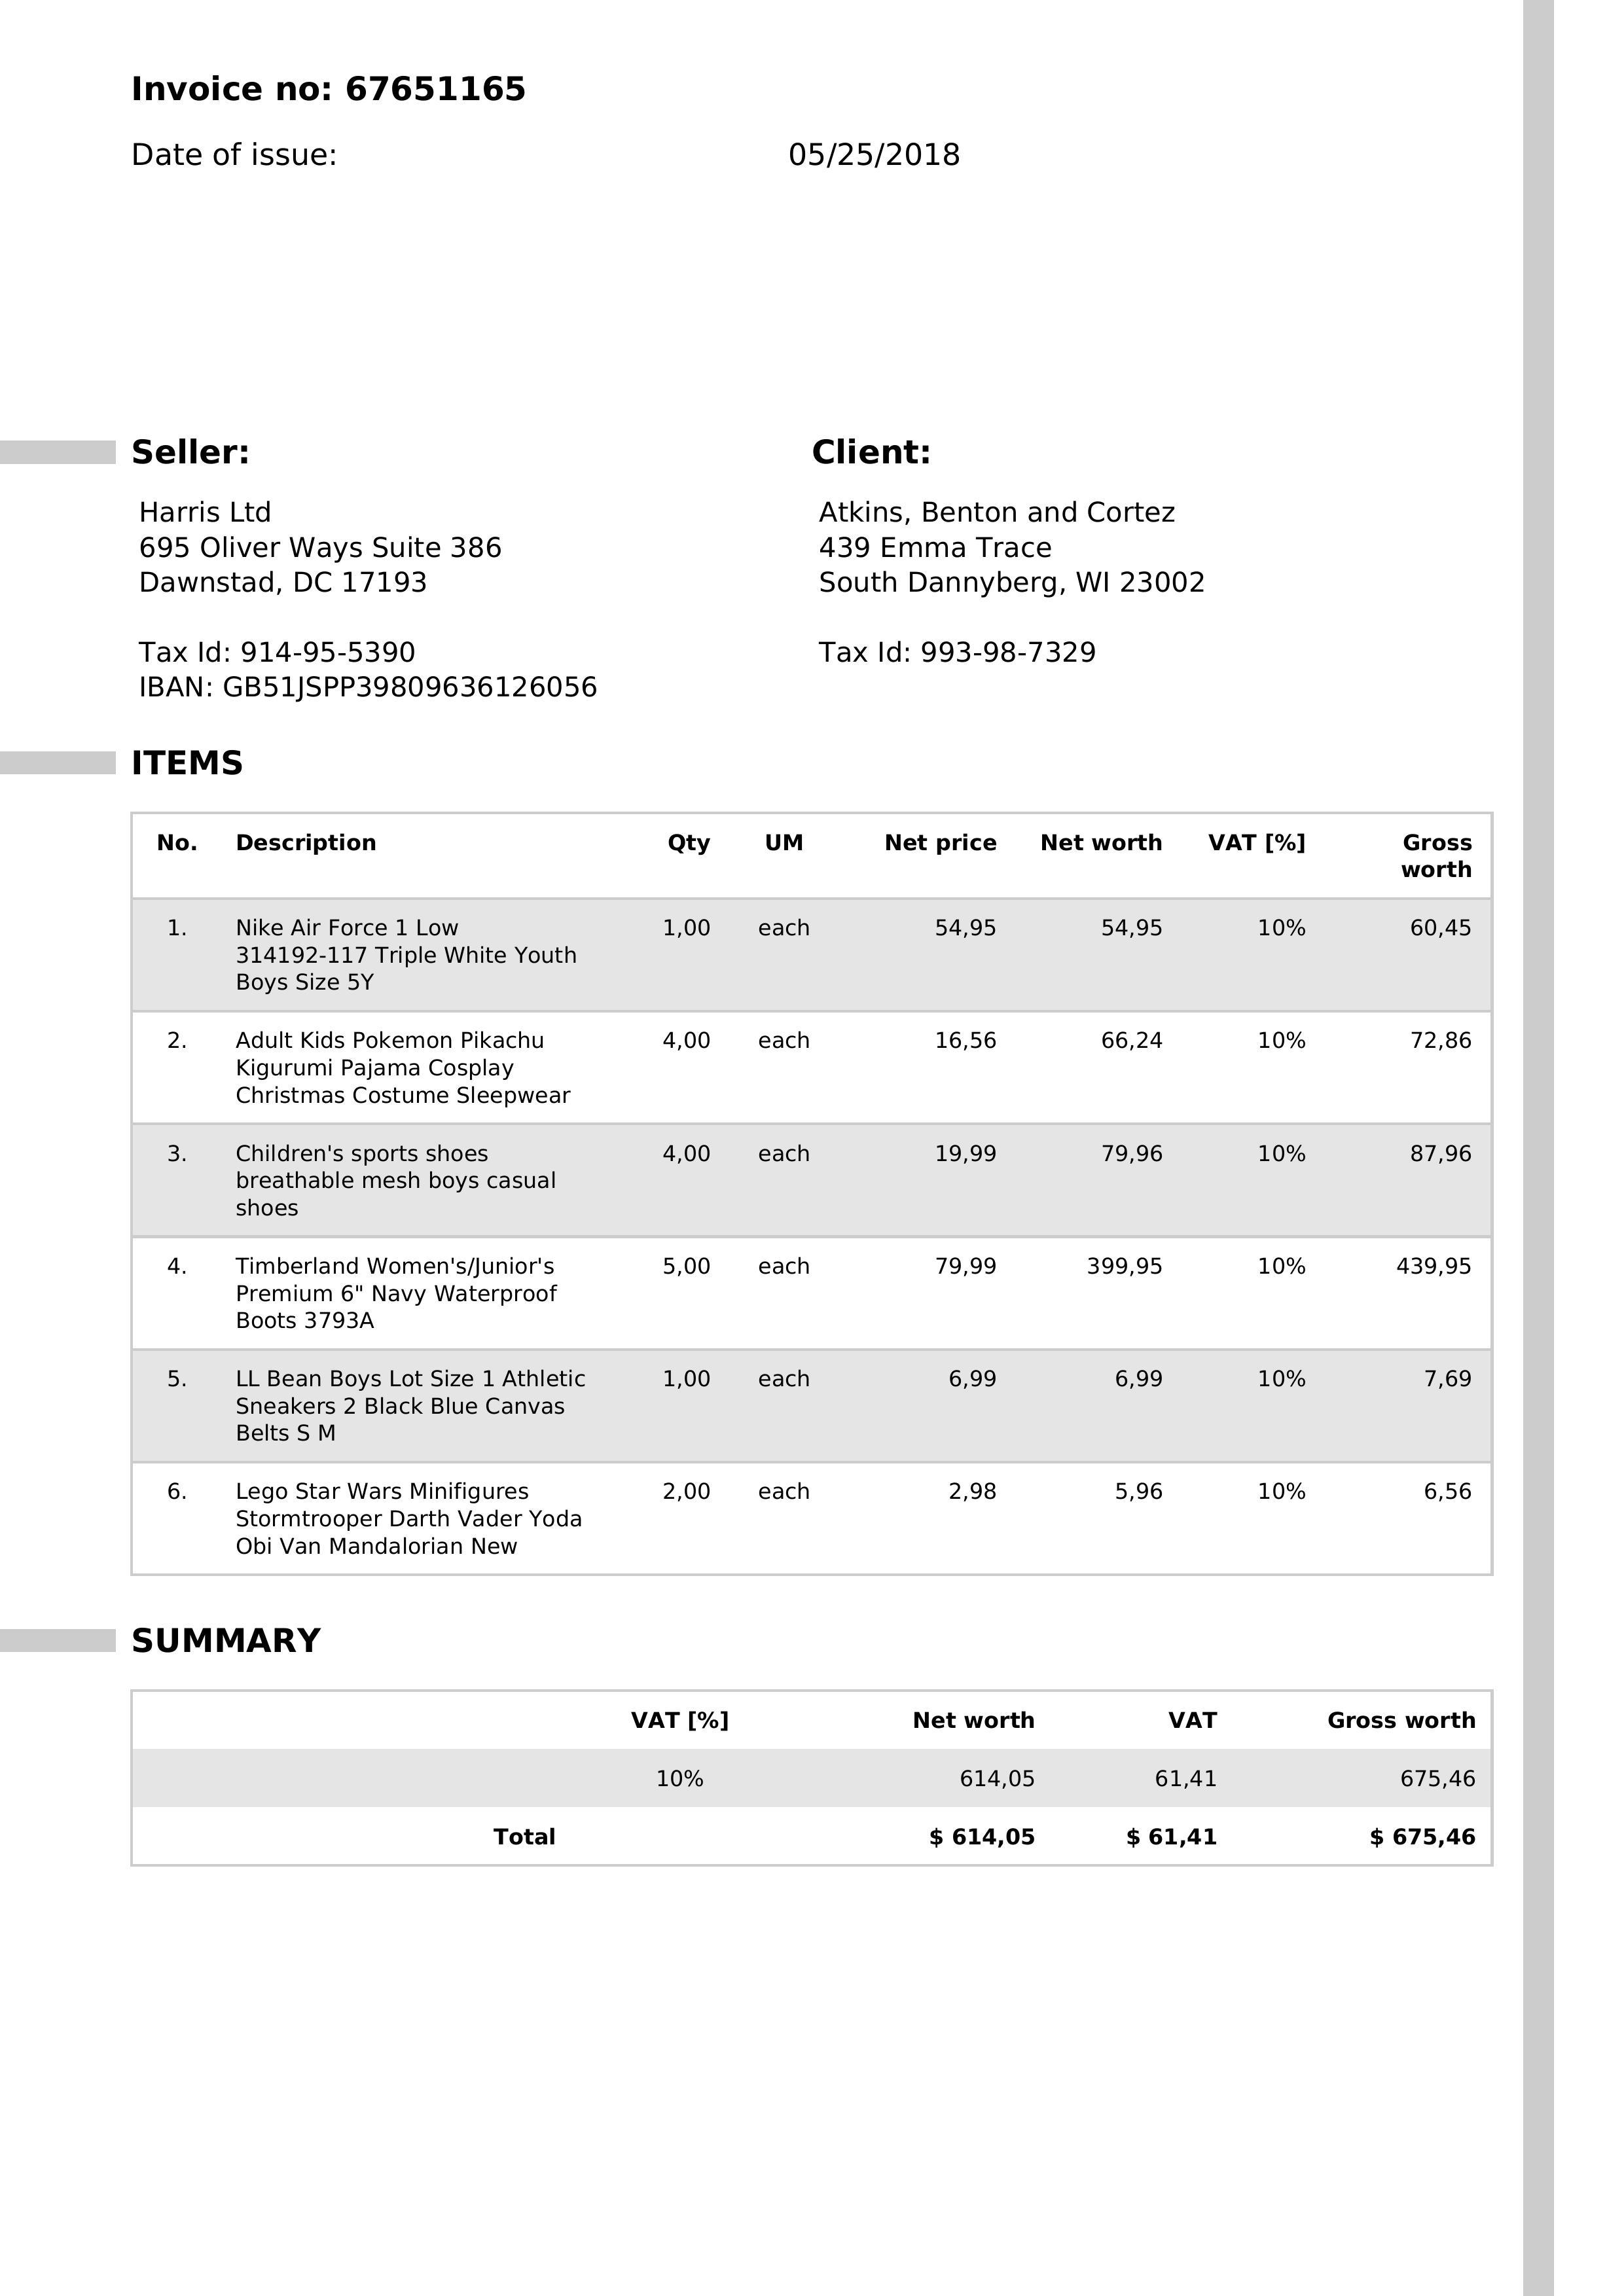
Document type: Invoice